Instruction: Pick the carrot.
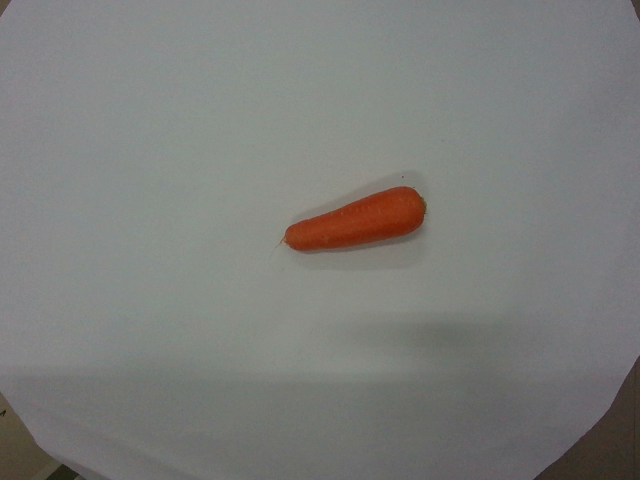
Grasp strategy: vertical